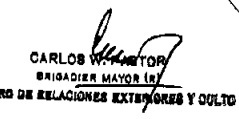
Signature of: carlos washington pastor